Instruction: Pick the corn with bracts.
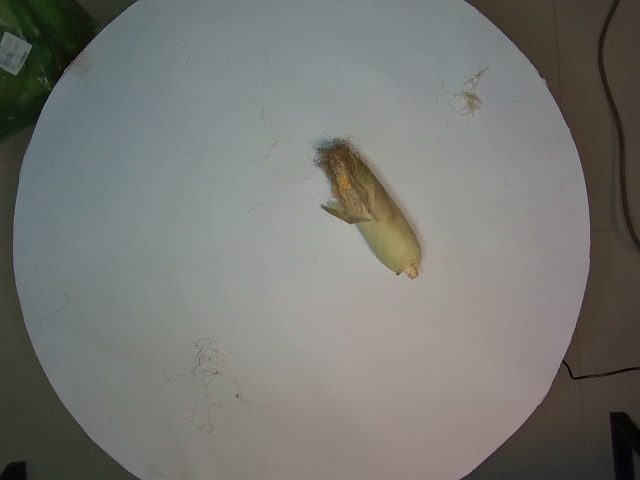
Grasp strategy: vertical